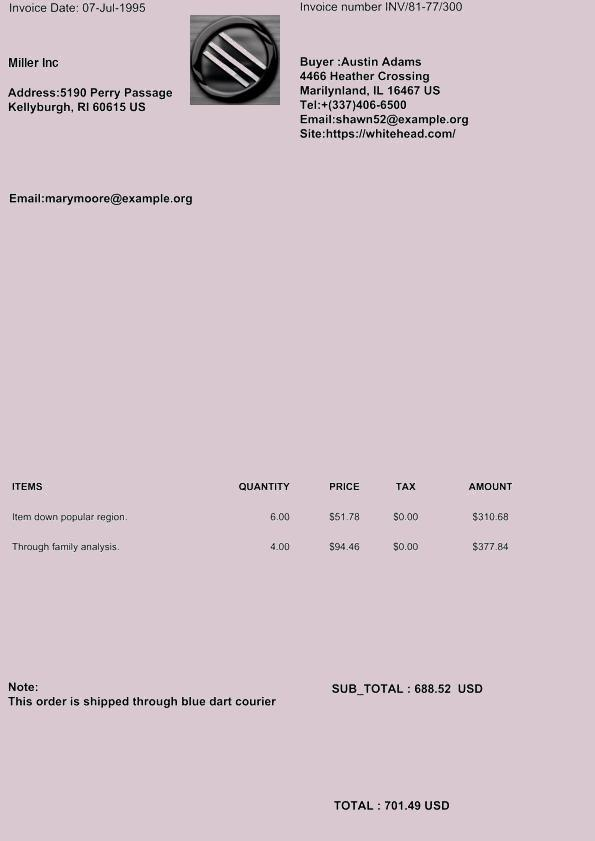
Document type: Invoice